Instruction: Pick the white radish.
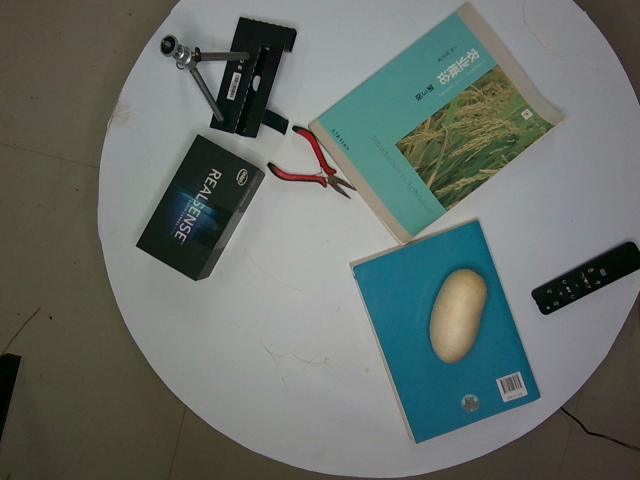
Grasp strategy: vertical